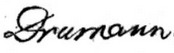
Signature of: wilhelm drumann